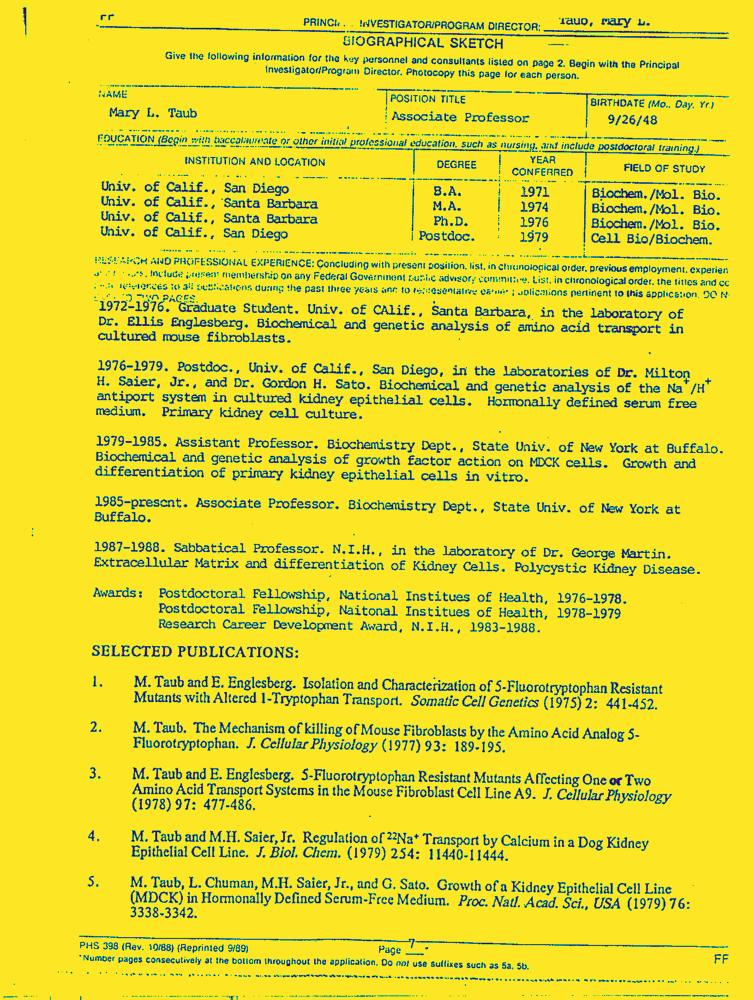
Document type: Resume-Doc